Question: Talk about the condition:
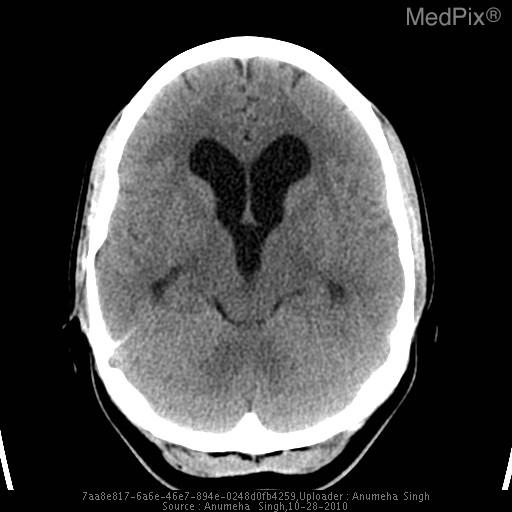
Answer: The disease is discussed as: Hydrocephalus can be categorized in a variety of ways.  By etiology, both congenital and acquired entities can result in hydrocephalus.   Congenital abnormalities such as Arnold Chiari and Dandy Walker malformation and acquired diseases such as tumors, infections, and trauma and result in hydrocephalus.

Hydrocephalus can also be divided into communicating and non-communicating hydrocephalus.  In communicating hydrocephalus, the CSF flow is blocked after it exits the ventricles.  It is most commonly due to defective absorption of CSF, venous drainage insufficiency, and overproduction.  In non-communicating hydrocephalus, the CSF flow is blocked along one or more of the narrow passages connecting the ventricles.  The most common cause is Aqueductal Stenosis. The symptoms vary with patient age and degree of disease progression.  Treatment options include placement of ventriculoperitoneal shunt system and endoscopic third ventriculostomy.